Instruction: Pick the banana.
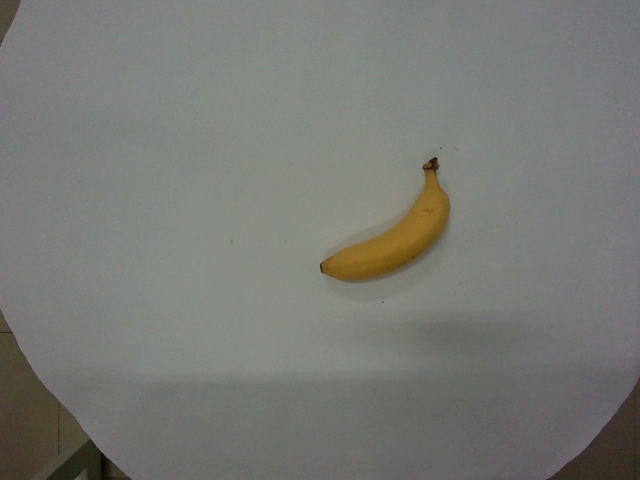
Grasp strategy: vertical